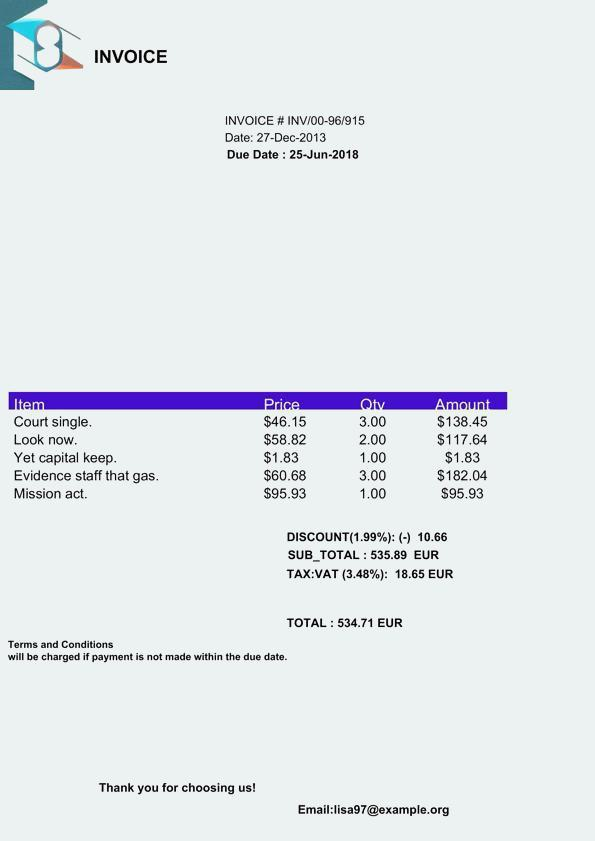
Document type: Invoice